Question: What jurisdiction, city, or county is the document associated with?
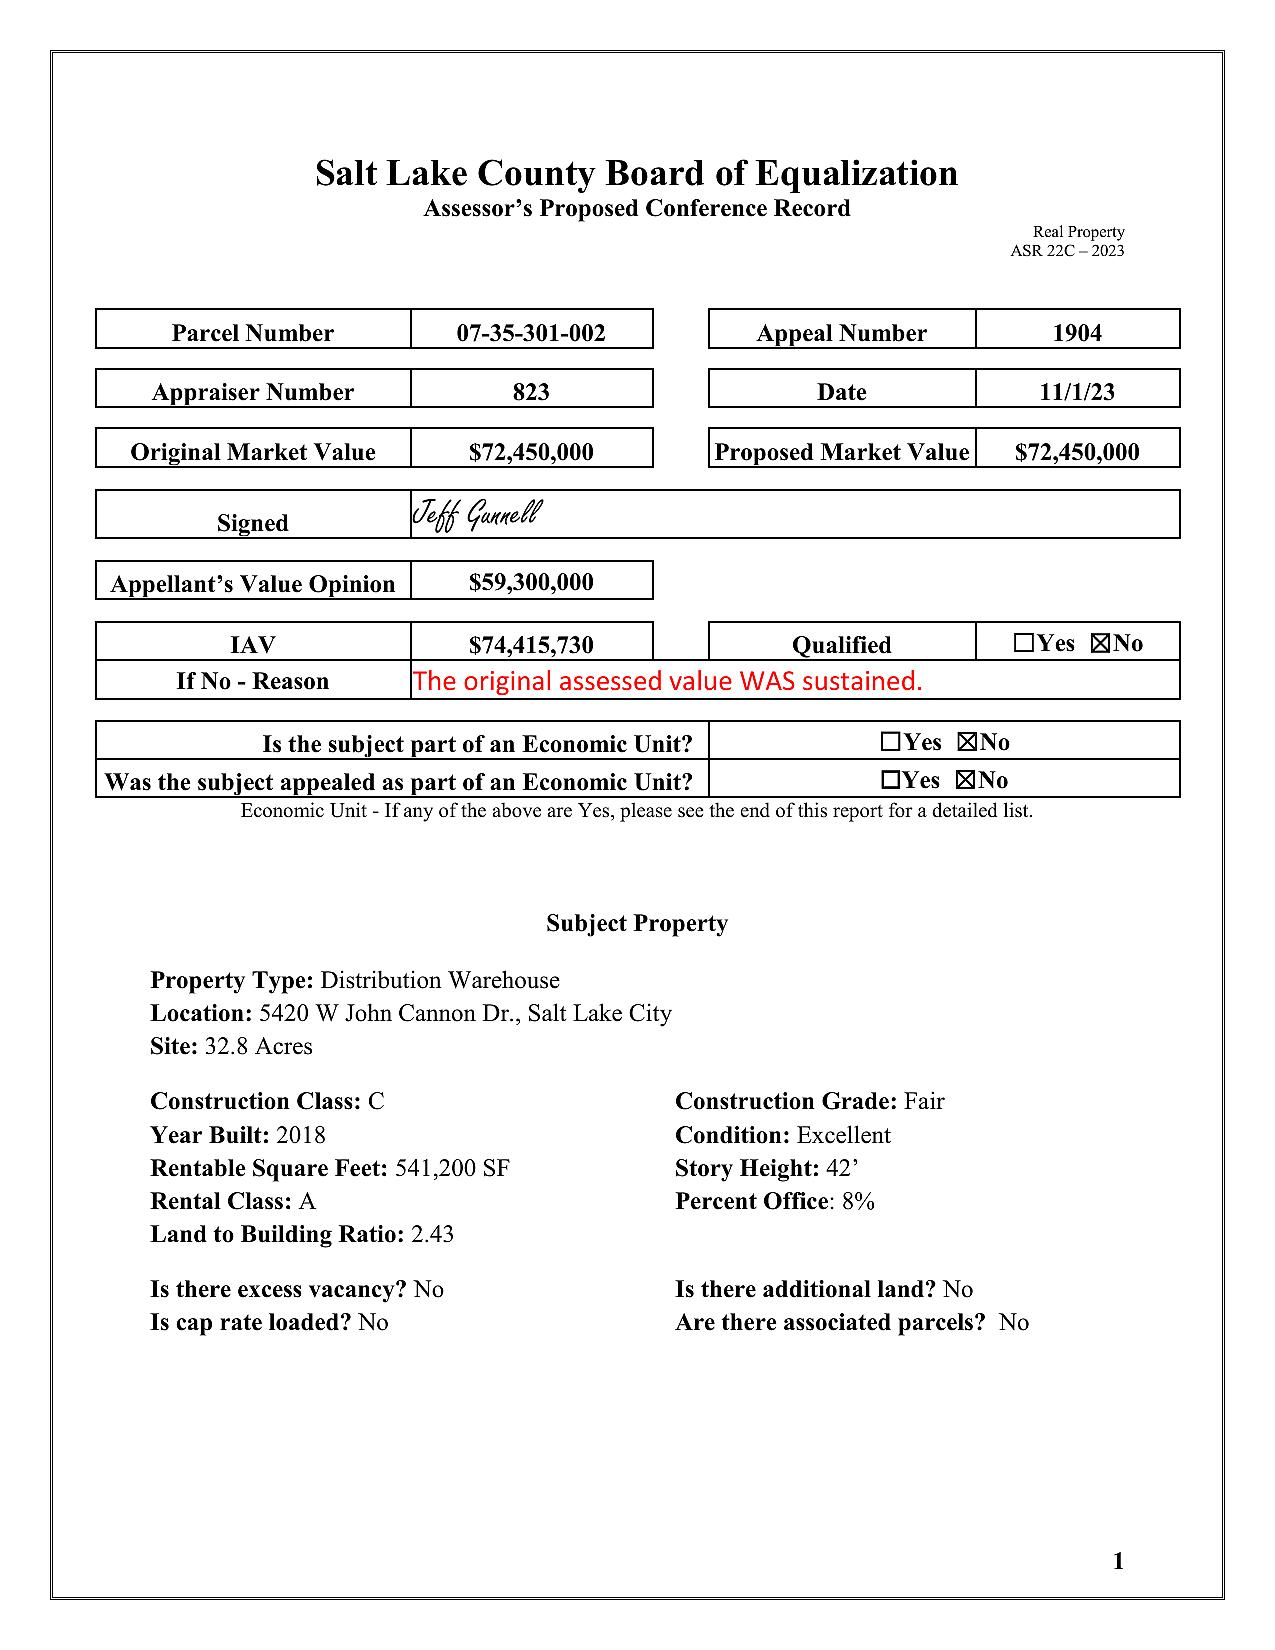
Answer: "Salt Lake County"